Question: What jurisdiction, city, or county is the document associated with?
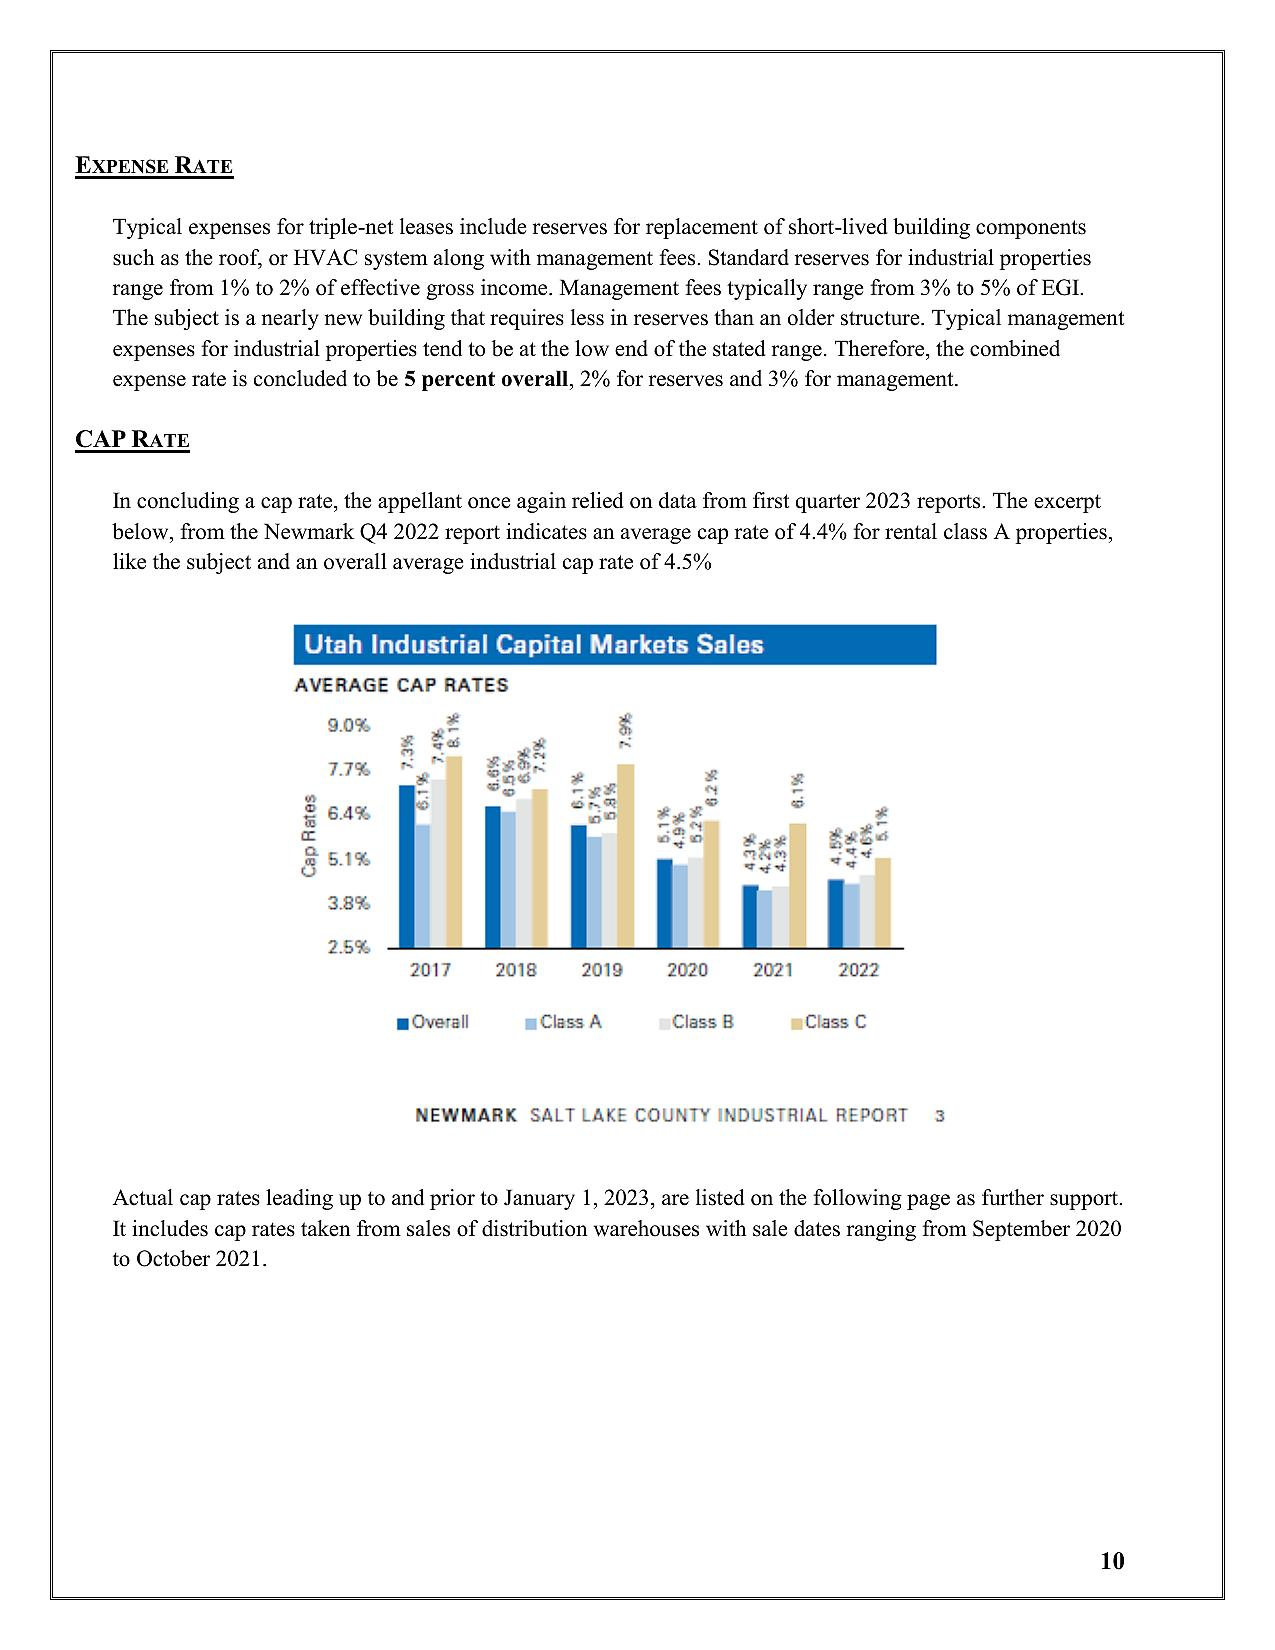
Answer: "Salt Lake County"